Question: What is the earliest payment due date mentioned in the document?
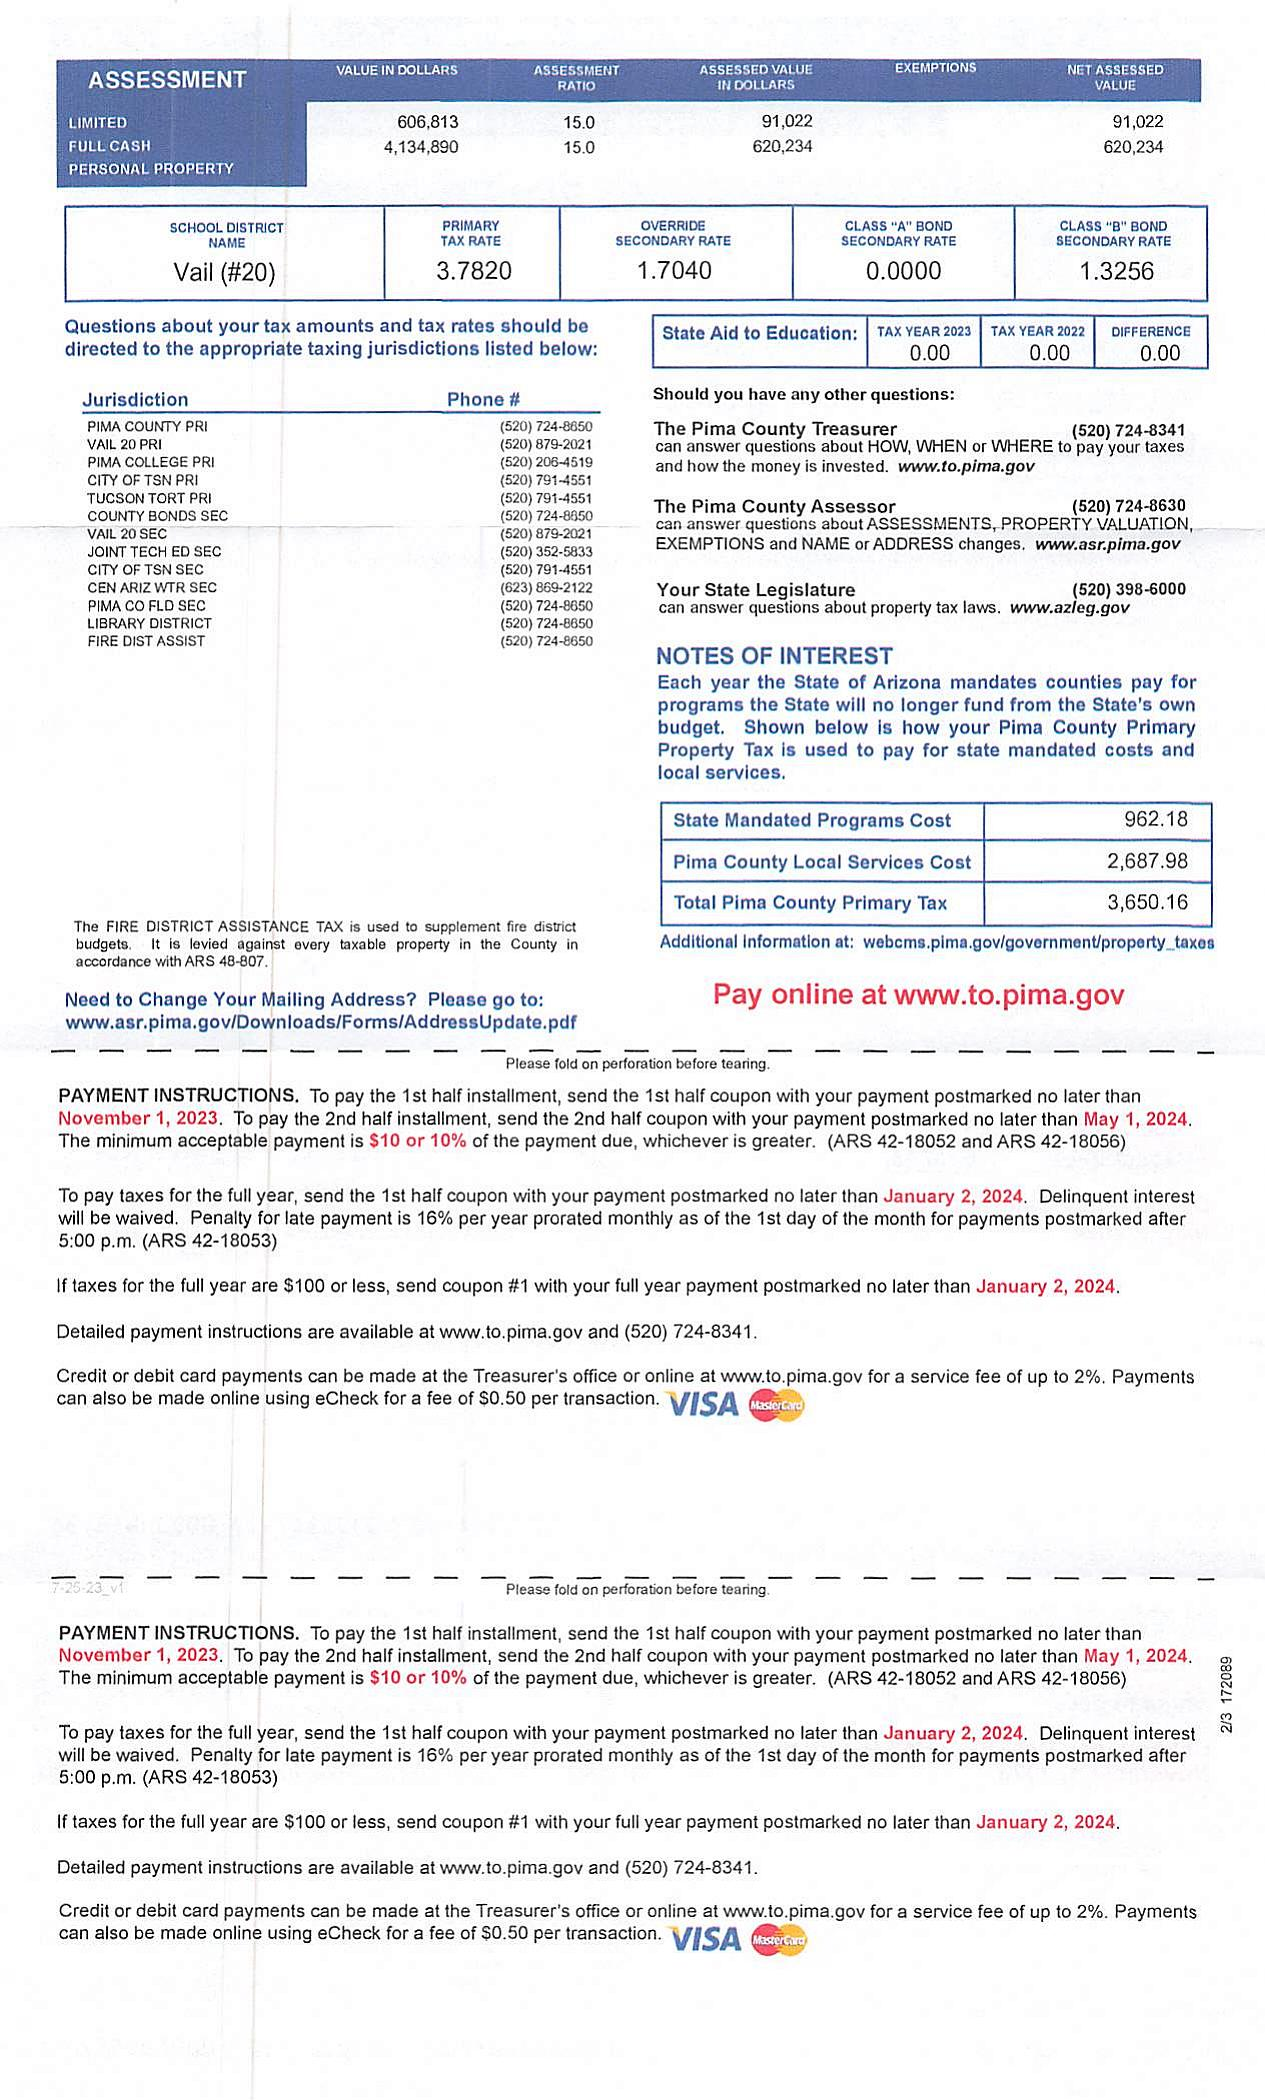
Answer: "1-Nov-23"